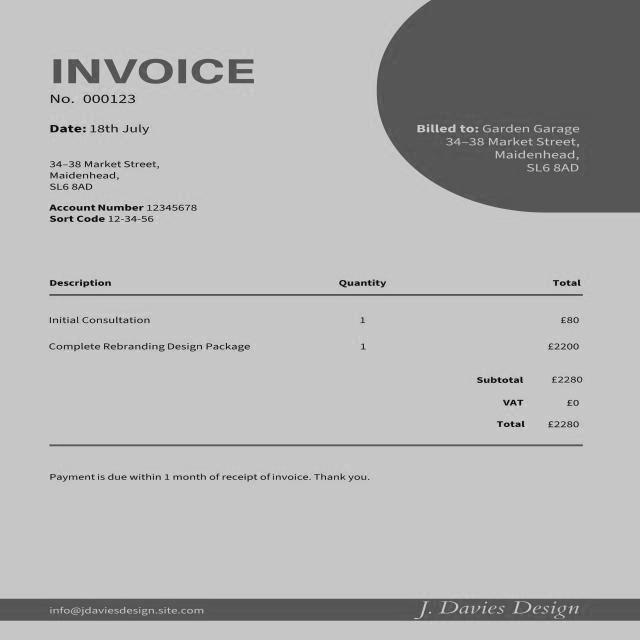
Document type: Invoice